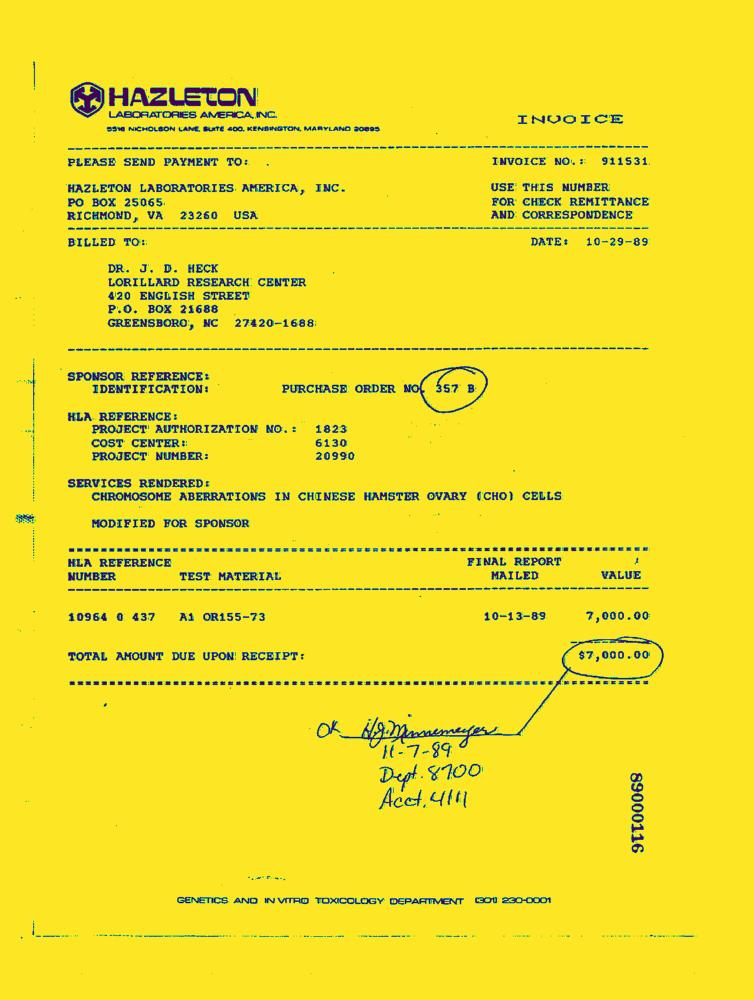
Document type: Invoice-Doc